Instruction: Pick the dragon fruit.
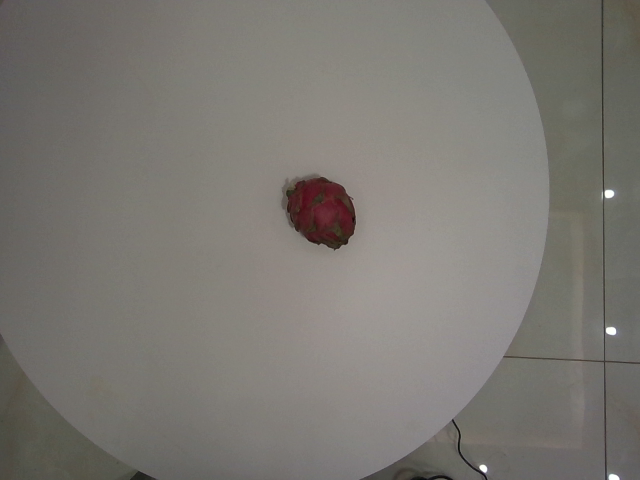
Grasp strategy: vertical